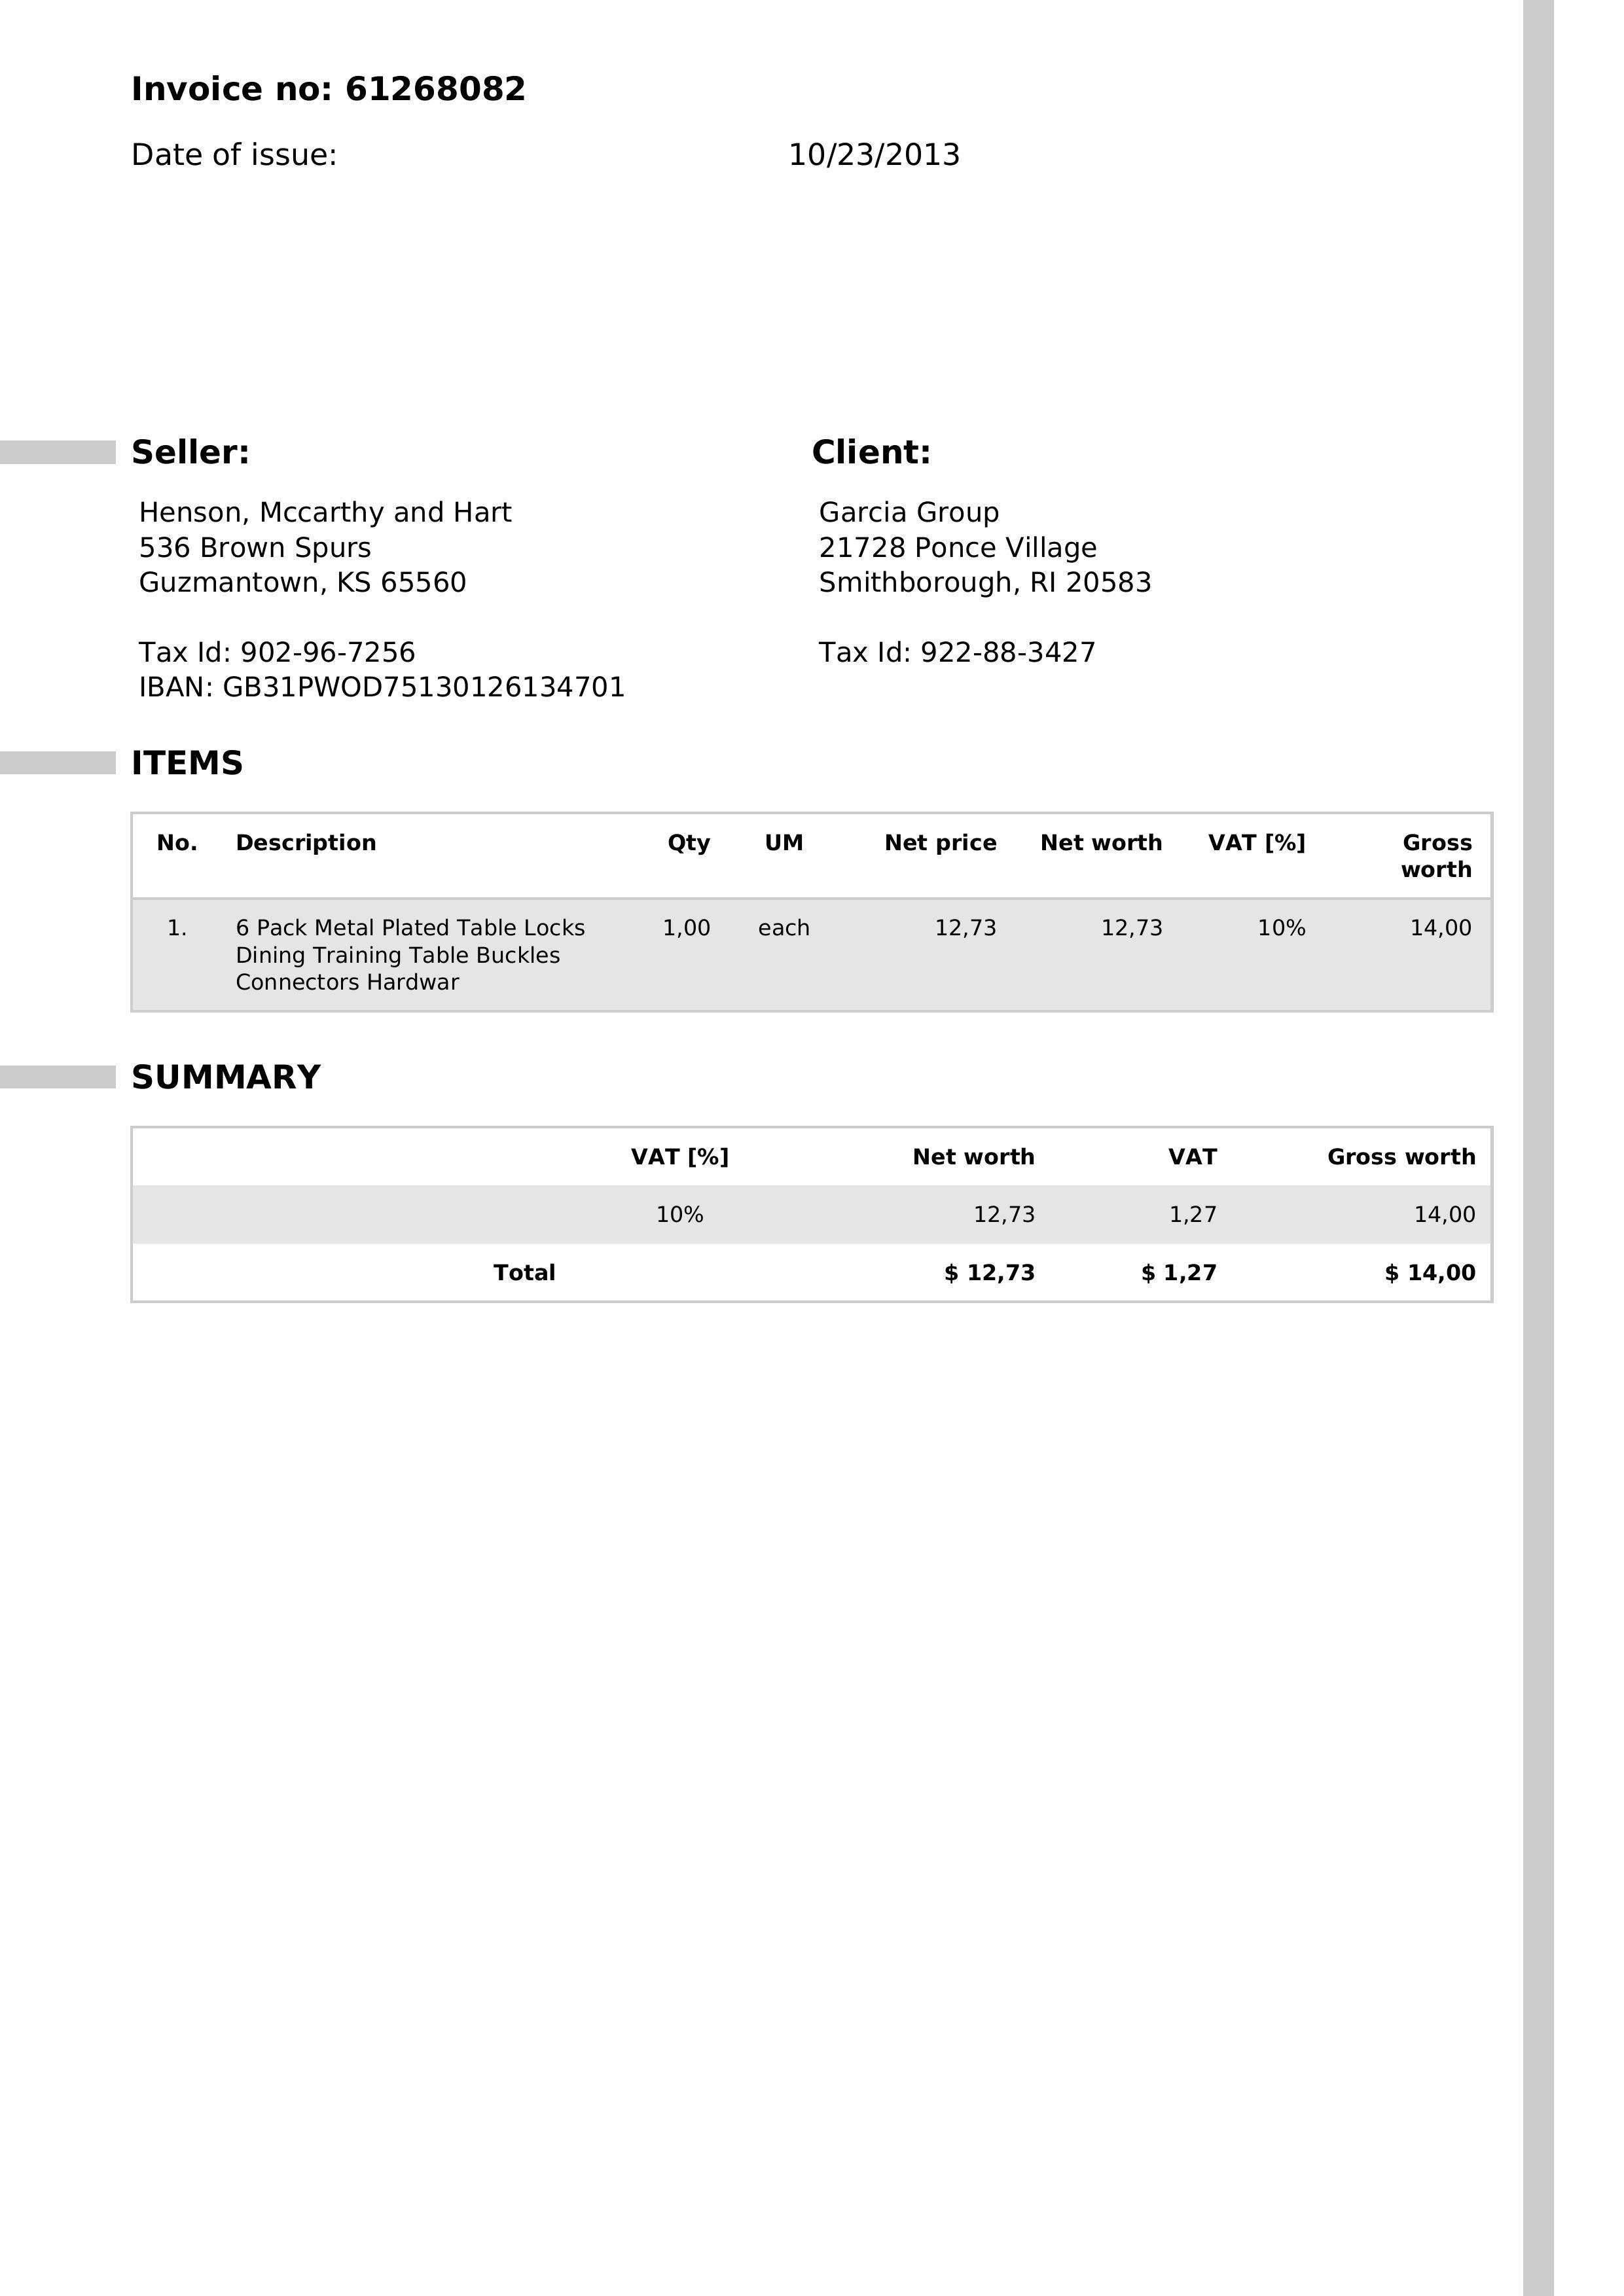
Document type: Invoice